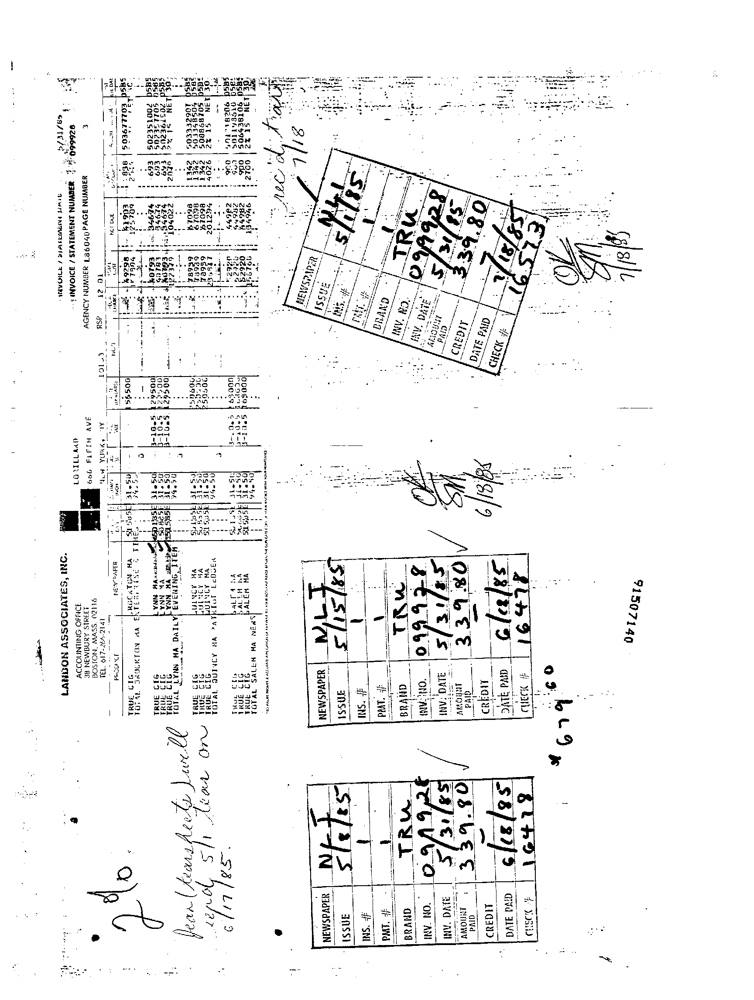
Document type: Invoice